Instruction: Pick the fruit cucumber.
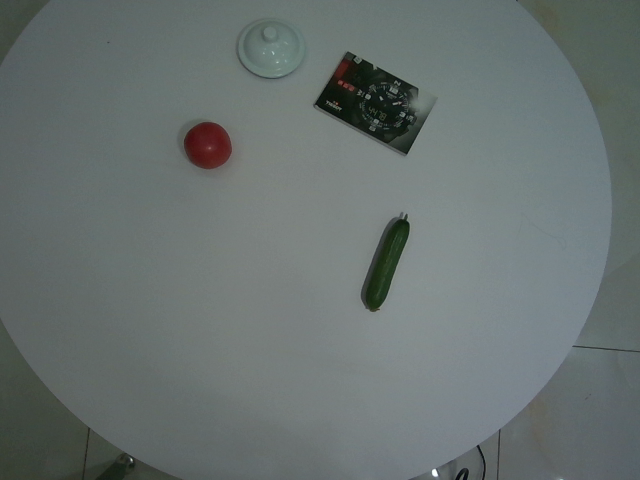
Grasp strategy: vertical